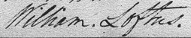
Signature of: william loftus